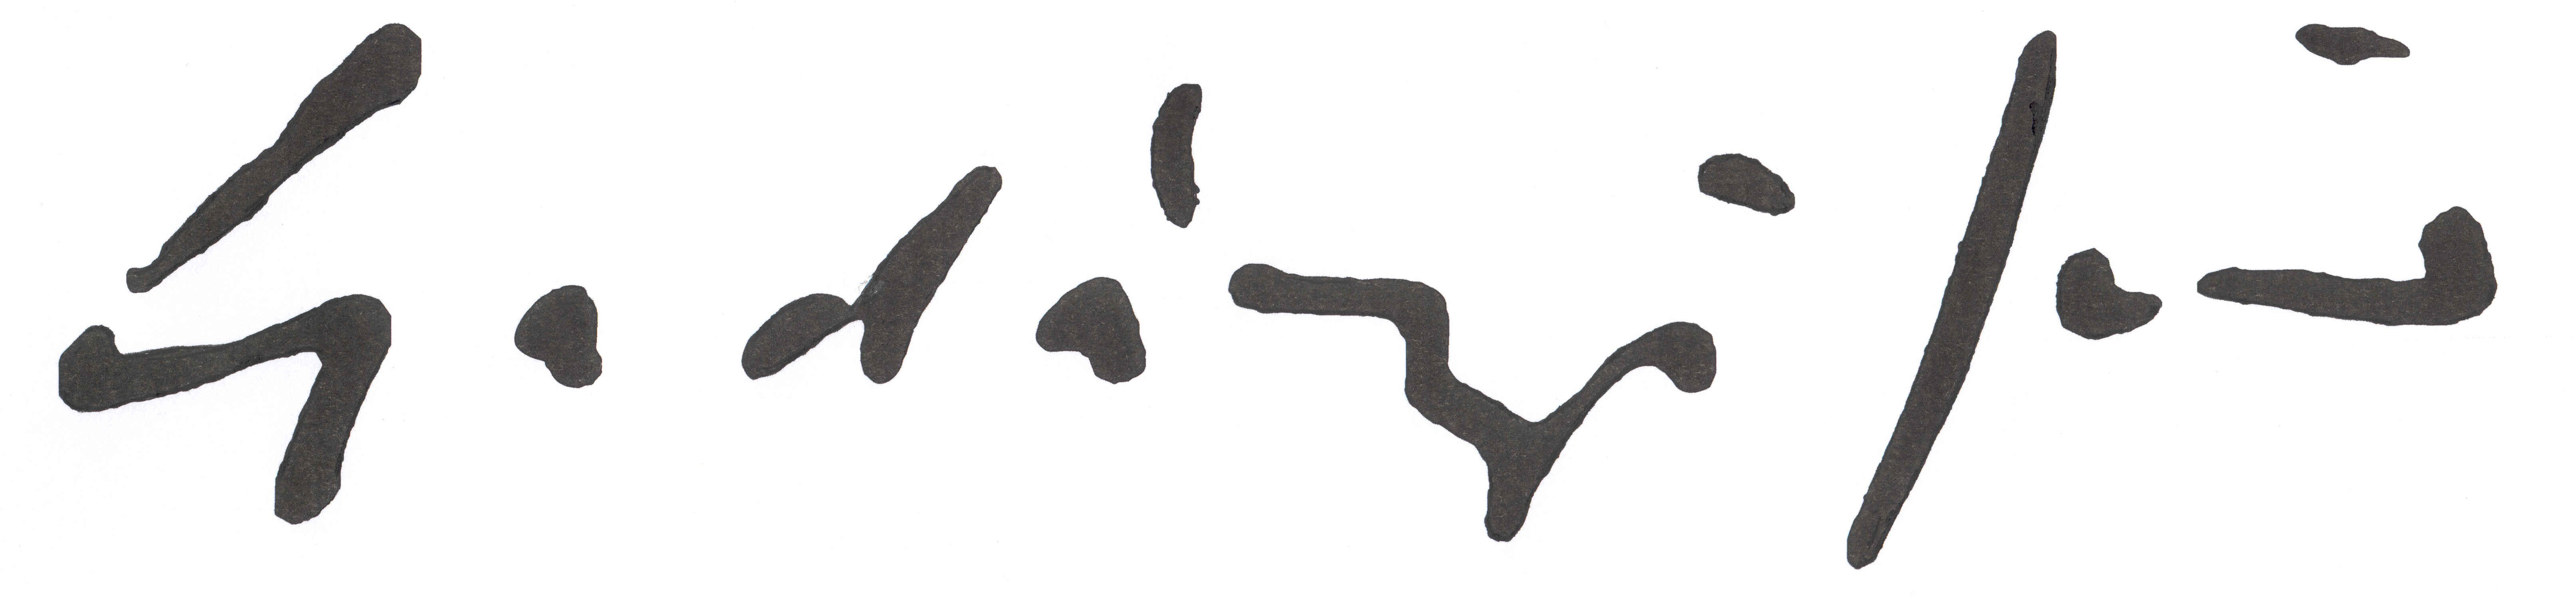
Signature of: jenő gadányi